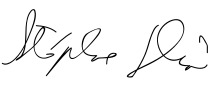
Signature of: stéphane dion